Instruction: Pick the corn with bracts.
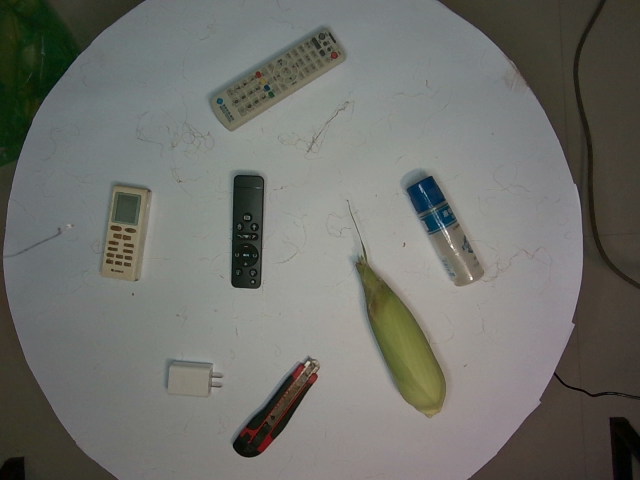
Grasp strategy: vertical